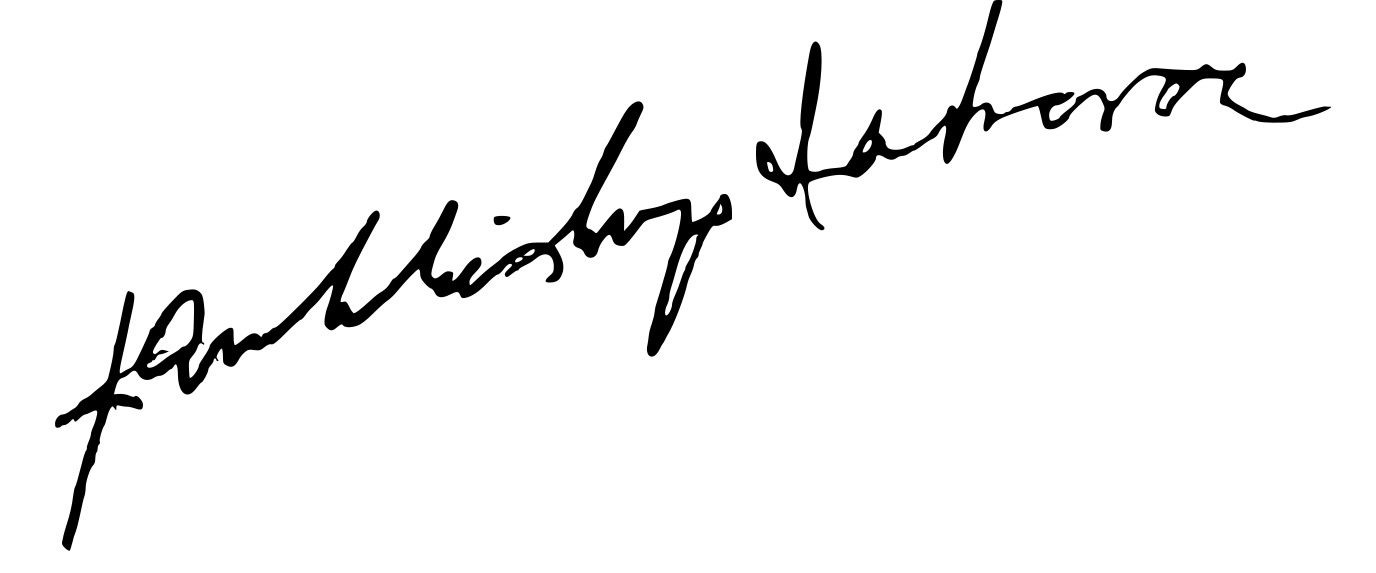
Signature of: archbishop iakovos of america